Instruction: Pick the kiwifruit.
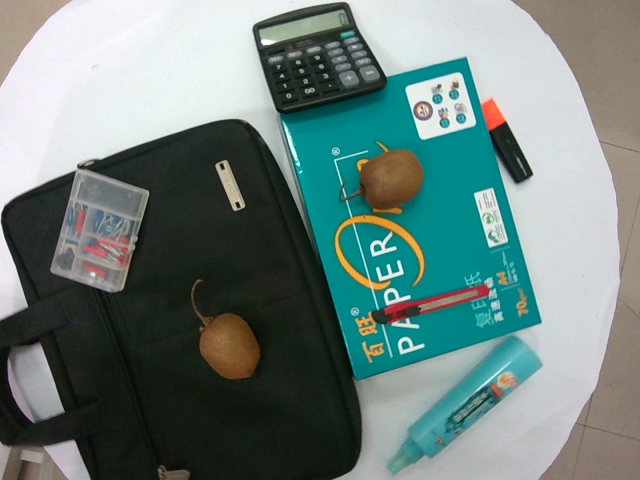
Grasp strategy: vertical